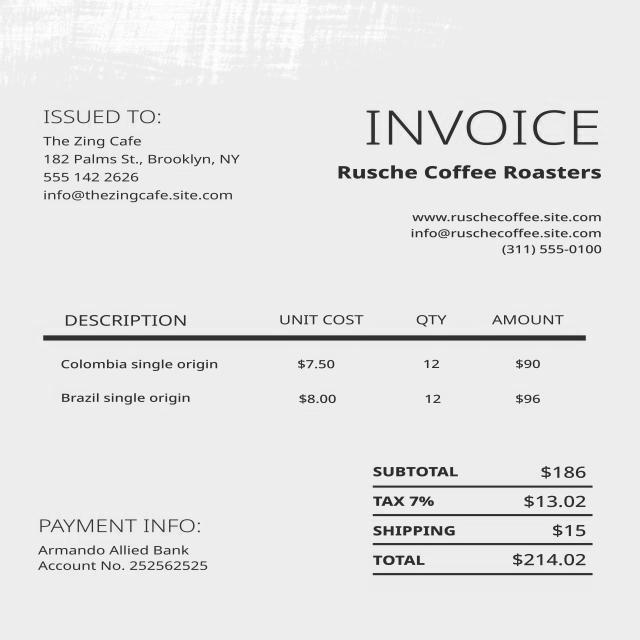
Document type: Invoice